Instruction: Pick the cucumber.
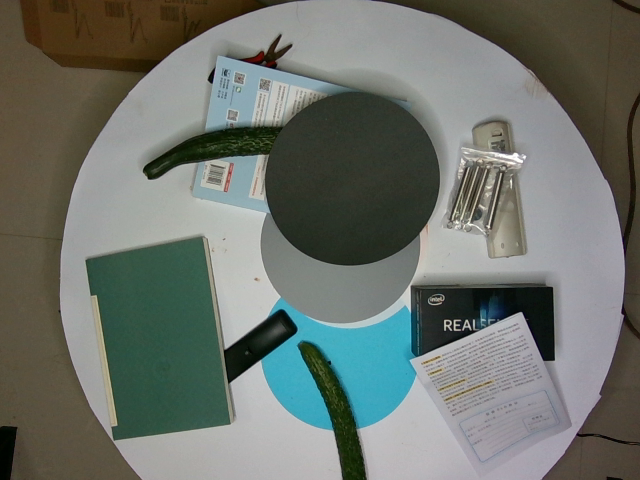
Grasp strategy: vertical